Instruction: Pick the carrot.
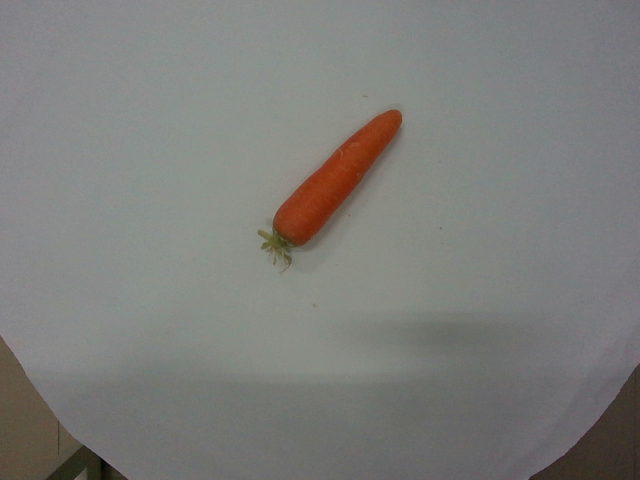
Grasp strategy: vertical